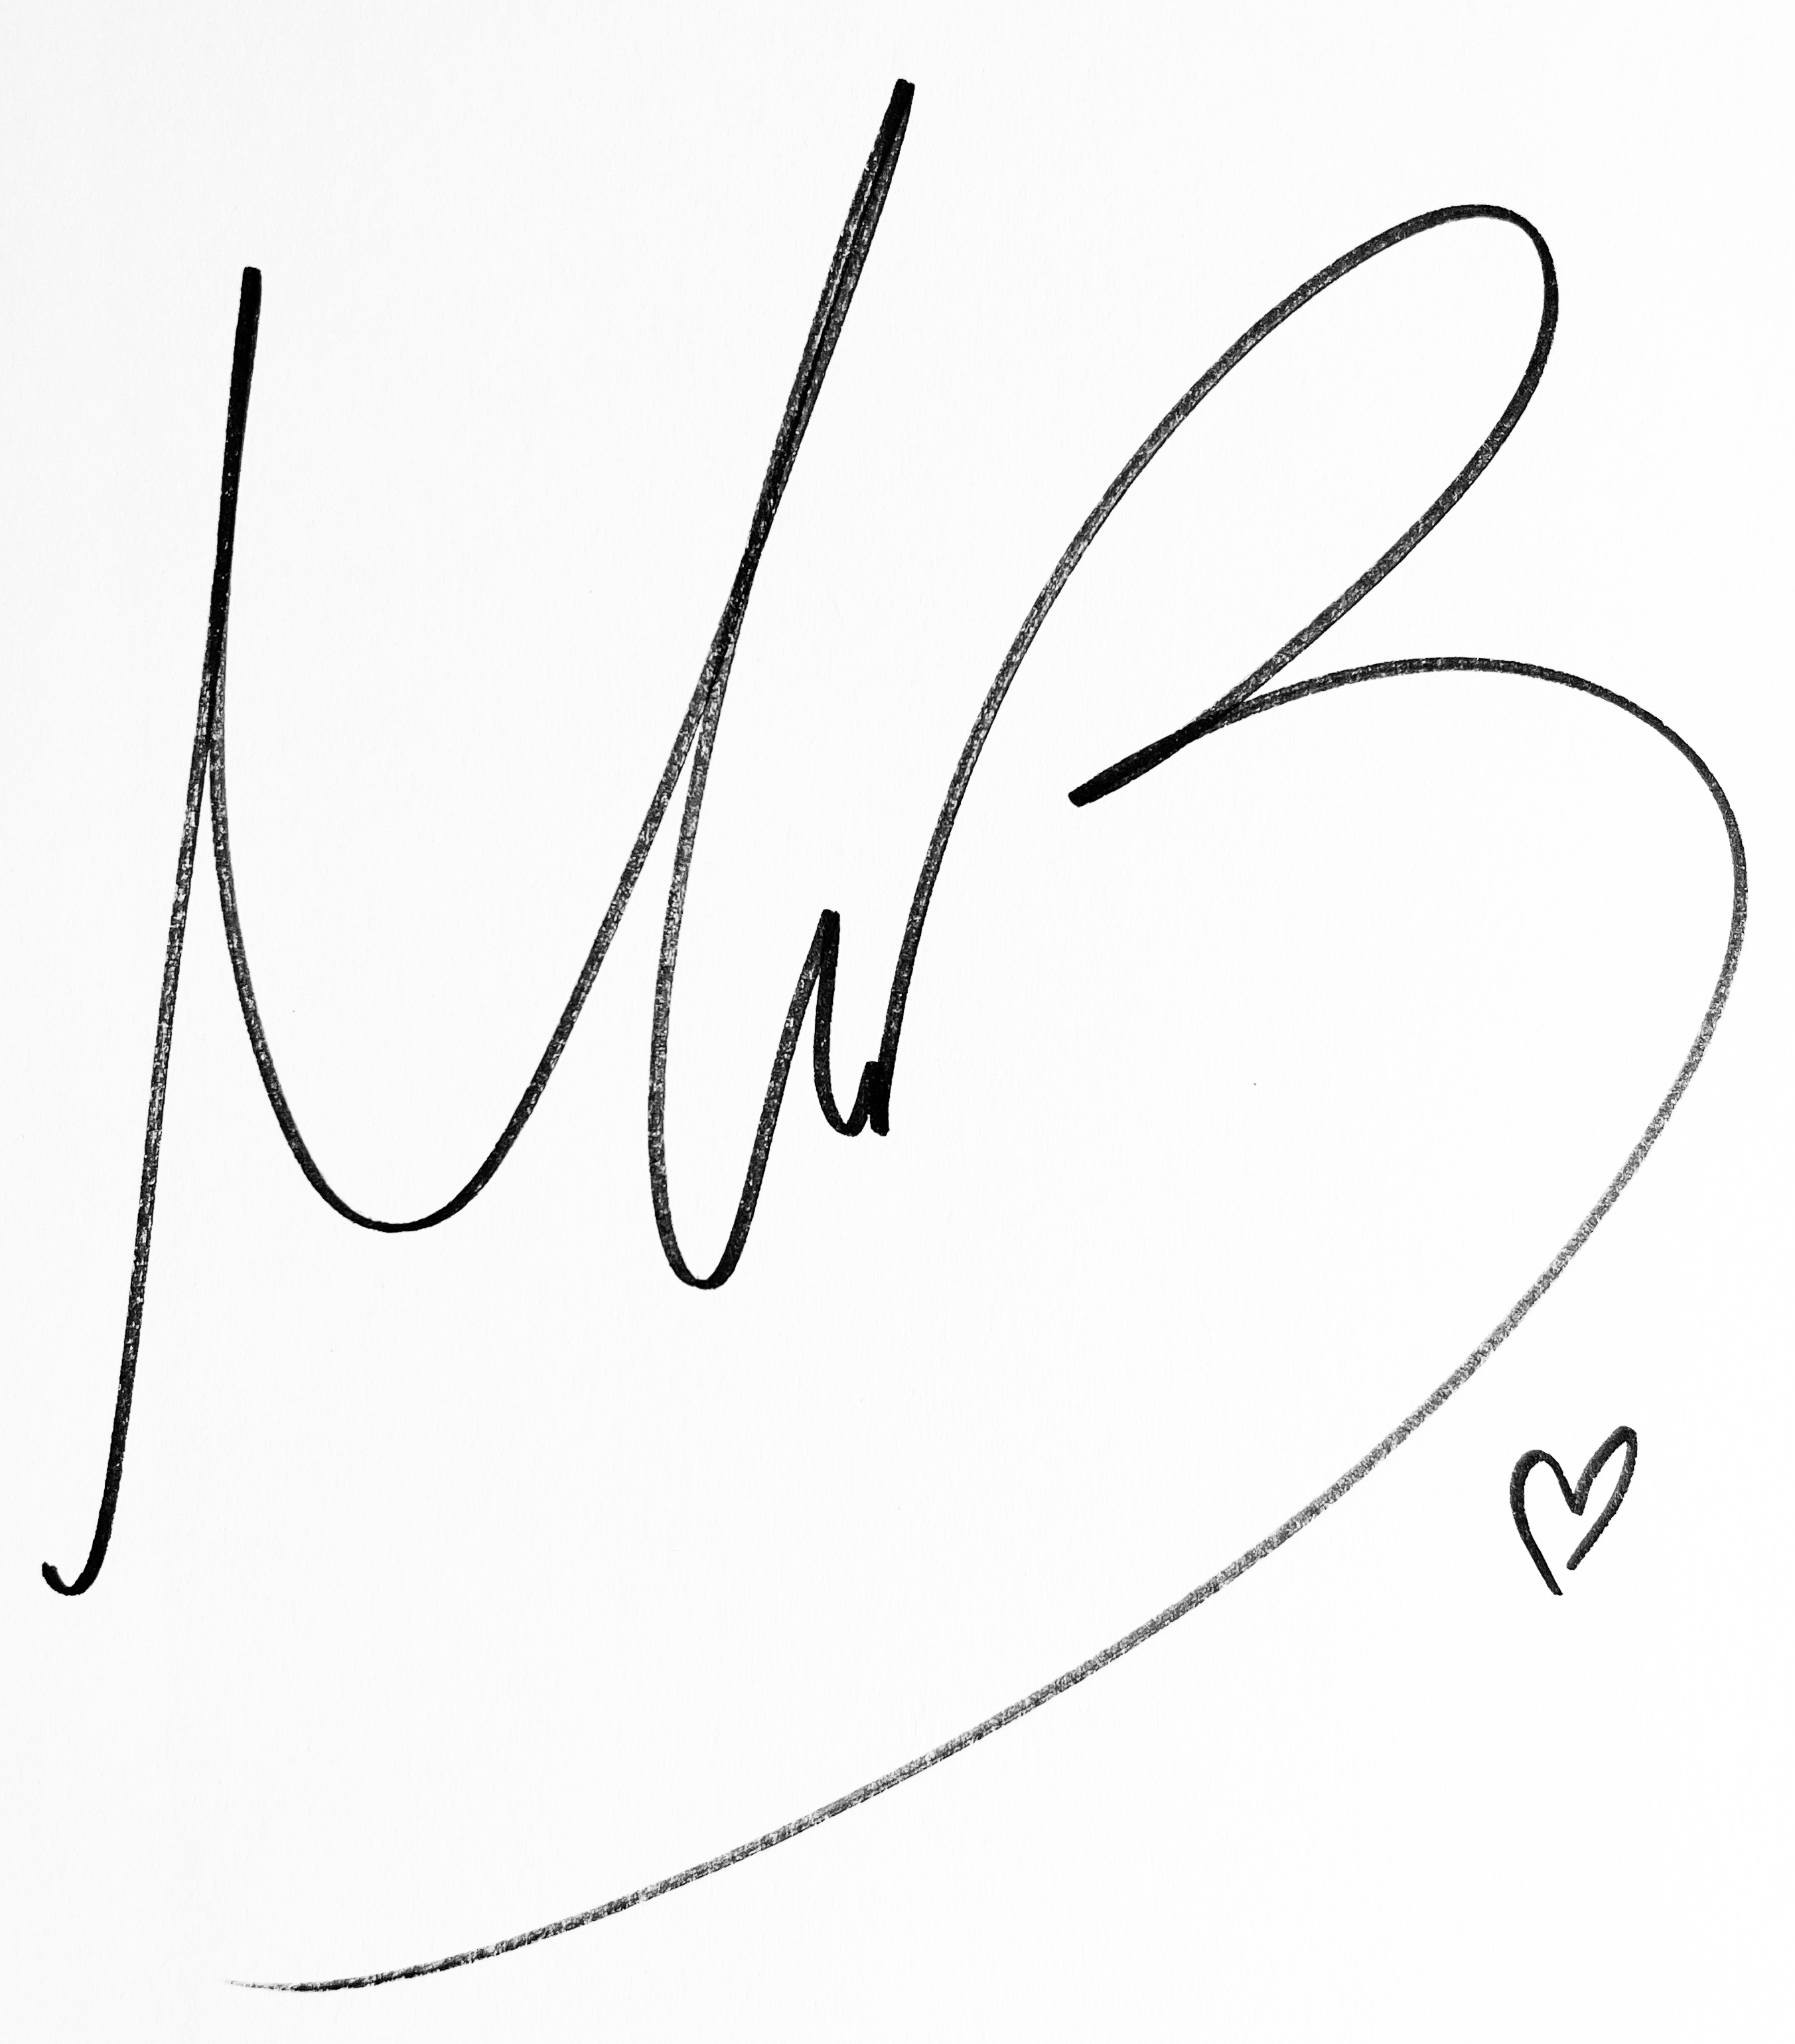
Signature of: míriam bonastre tur